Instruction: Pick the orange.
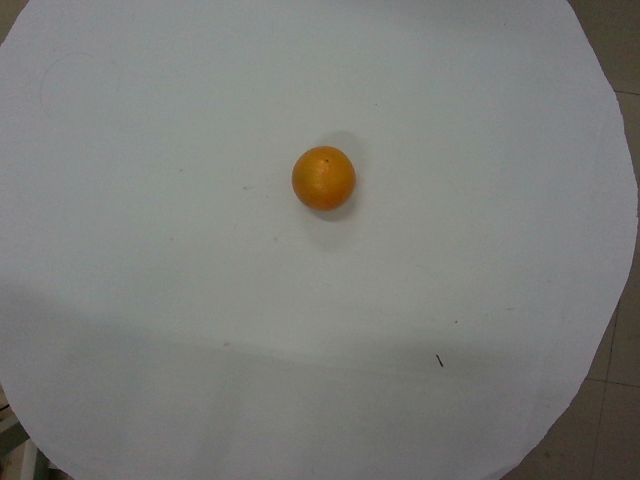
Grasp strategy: vertical